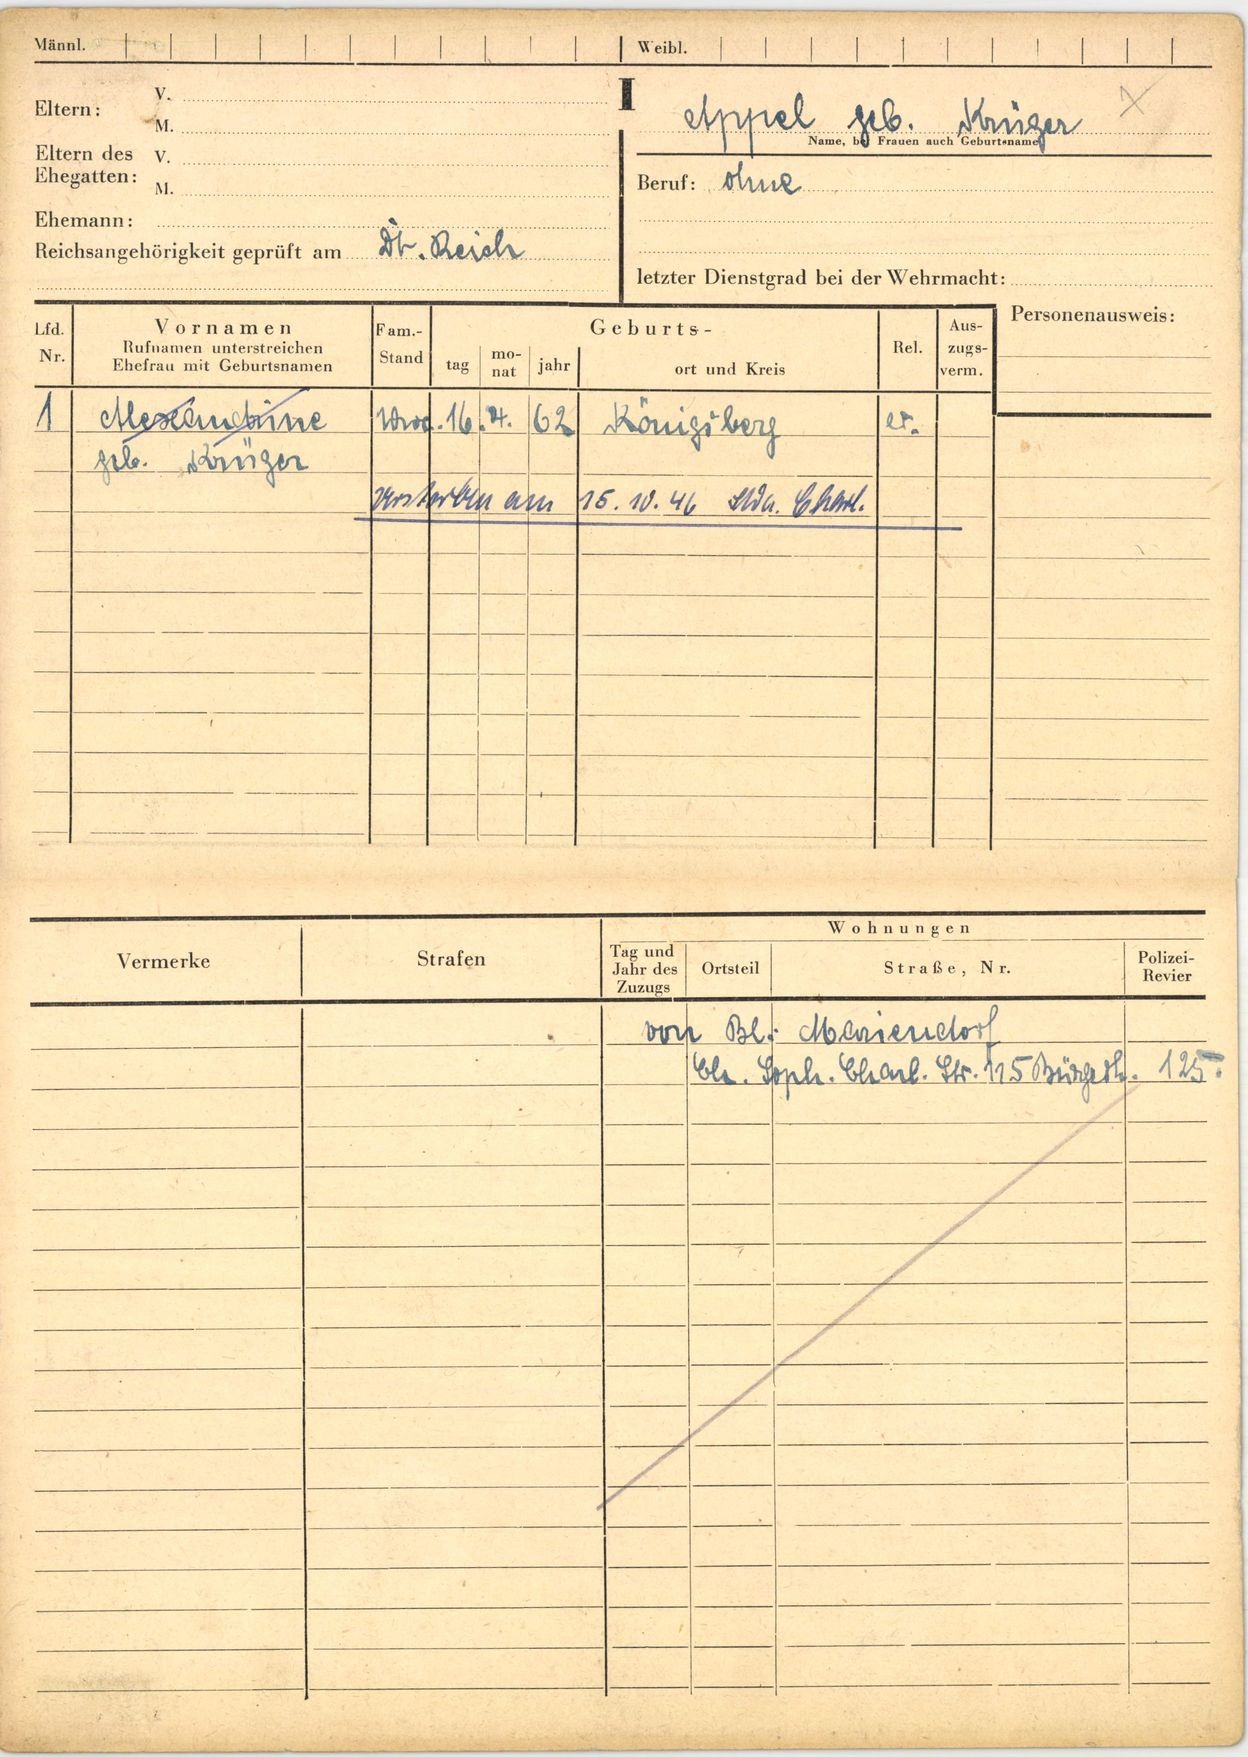
Appel geb. Krüger